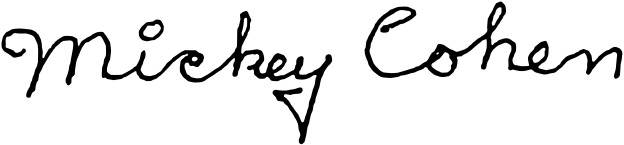
Signature of: mickey cohen